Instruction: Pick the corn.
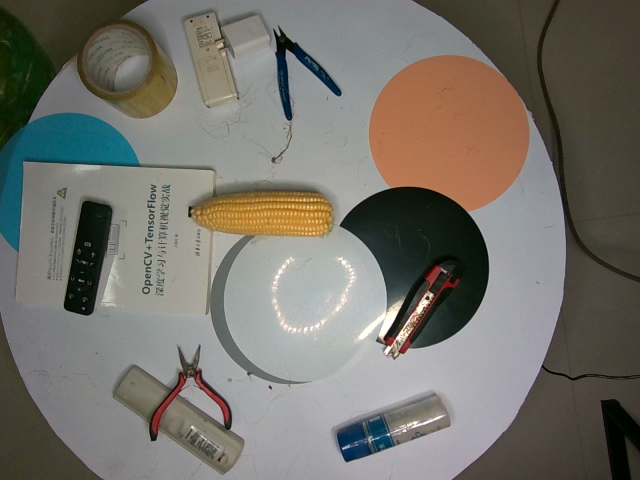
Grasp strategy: vertical